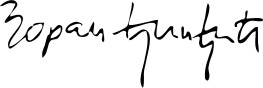
Signature of: zoran đinđić